Question: How does the patient history play a role?
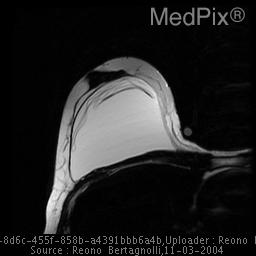
Answer: The patient's history of 55 Y/O female with bilateral silicone iplants.  Has right breast mass to 3-4o'clock is key in understanding the case.